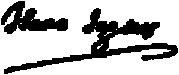
Signature of: isaac jogues